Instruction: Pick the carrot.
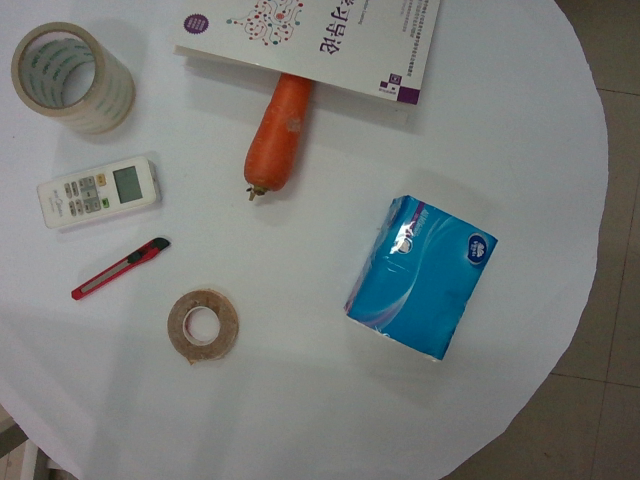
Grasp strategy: vertical